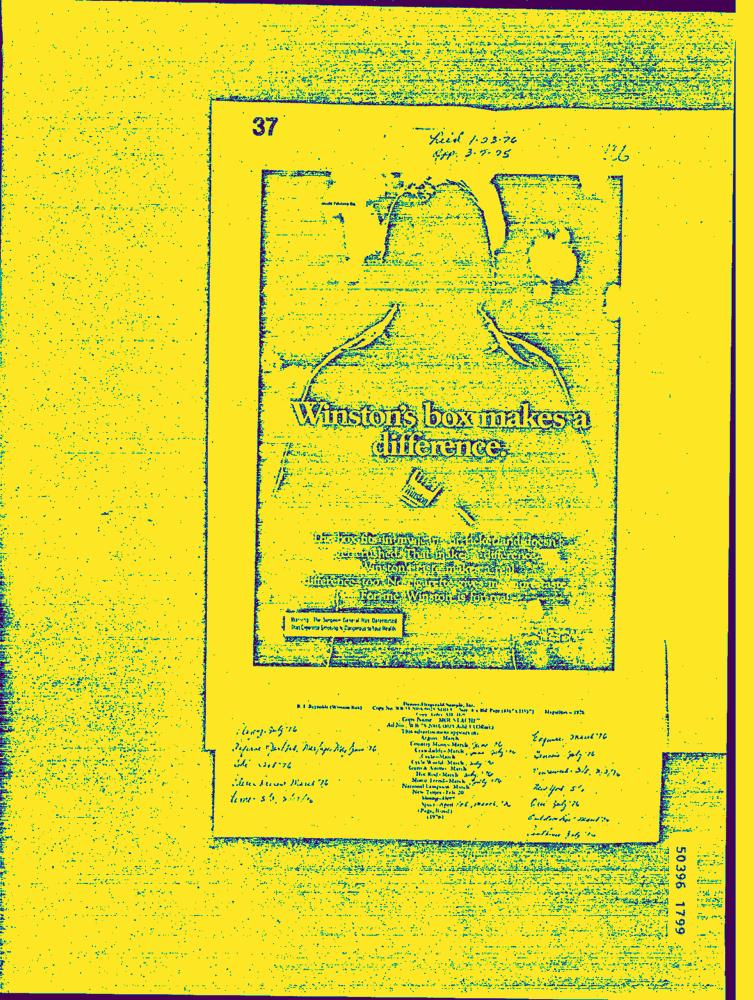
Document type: AD